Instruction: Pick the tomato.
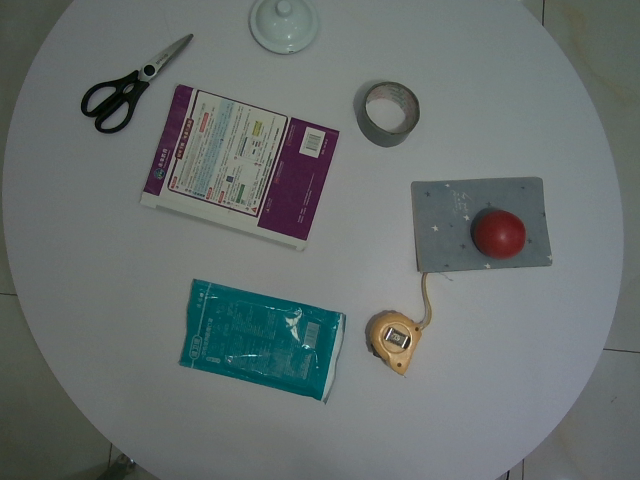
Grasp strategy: vertical